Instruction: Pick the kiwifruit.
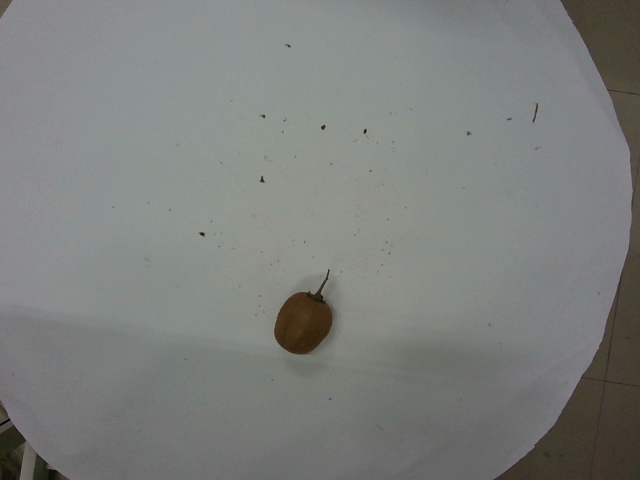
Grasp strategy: vertical